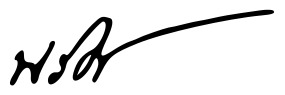
Signature of: narisara nuwattiwong